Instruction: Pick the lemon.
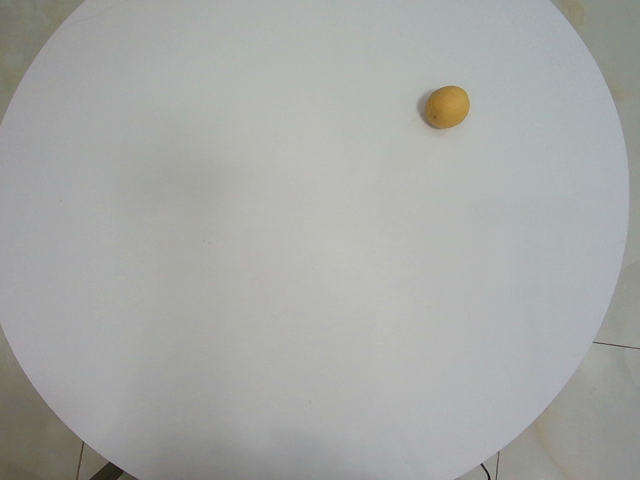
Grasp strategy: vertical